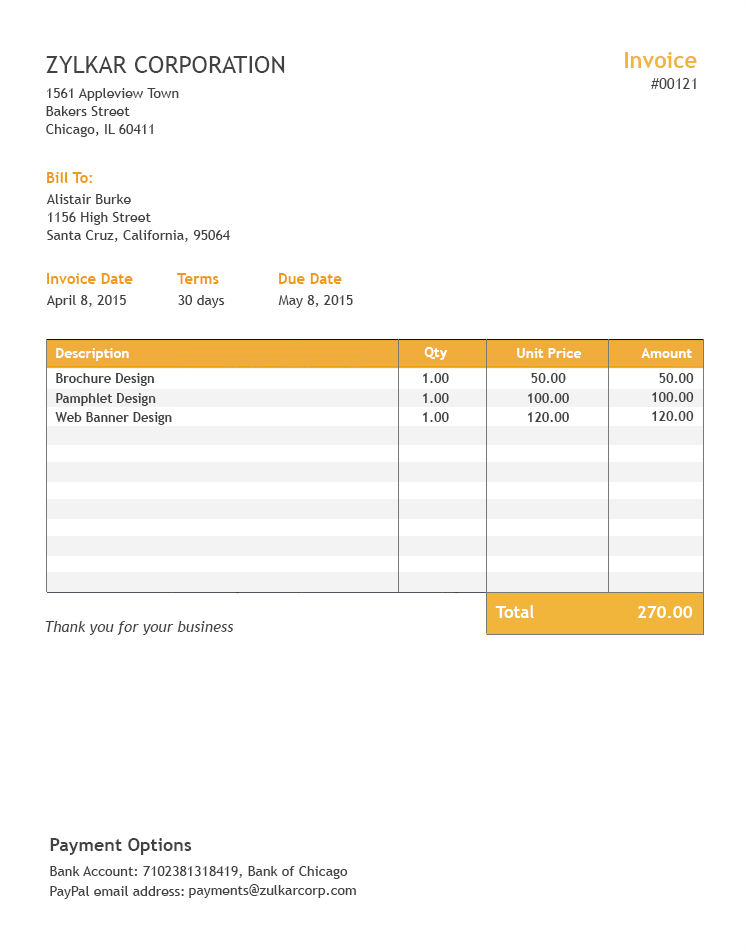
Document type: Invoice